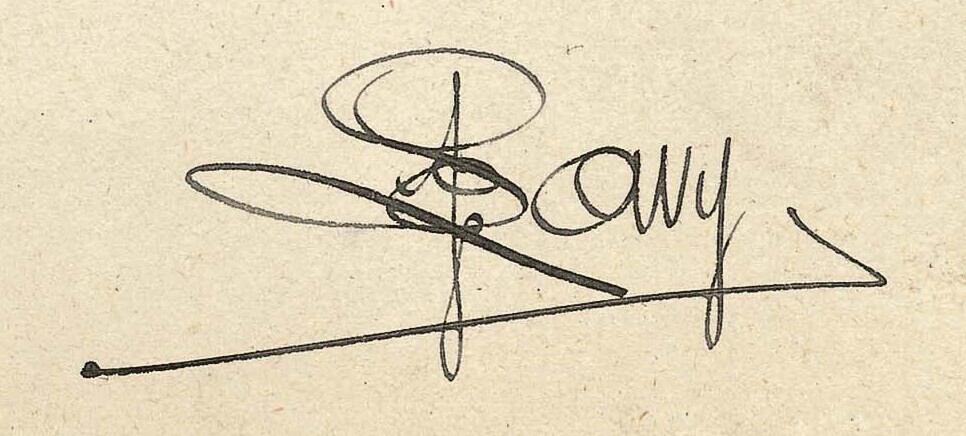
Signature of: gaston lavy